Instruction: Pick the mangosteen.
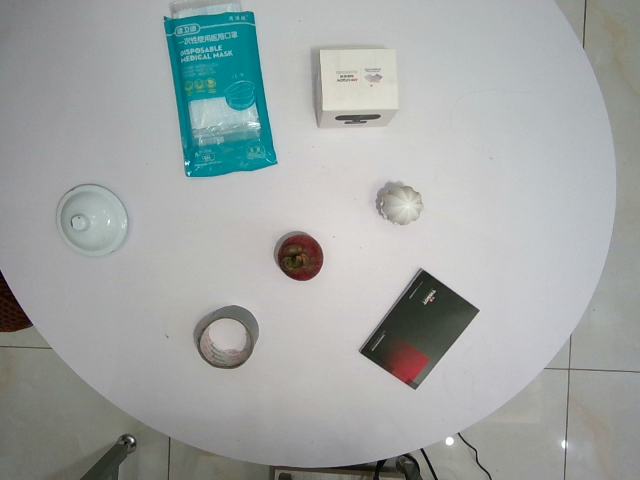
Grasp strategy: vertical